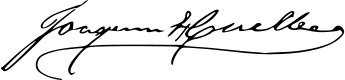
Signature of: joaquín de huelbes temprado